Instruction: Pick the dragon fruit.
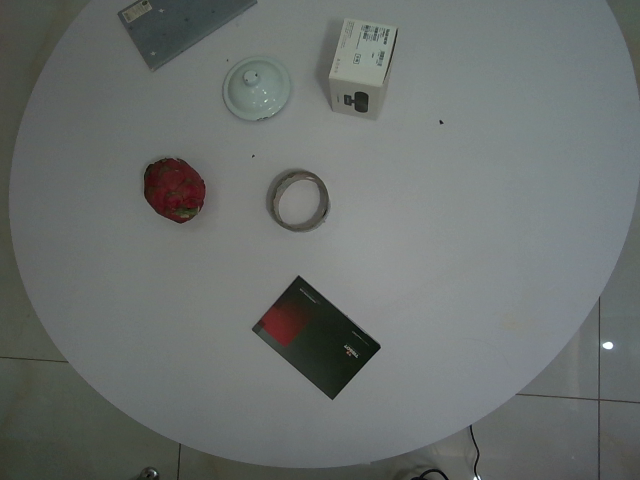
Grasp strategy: vertical